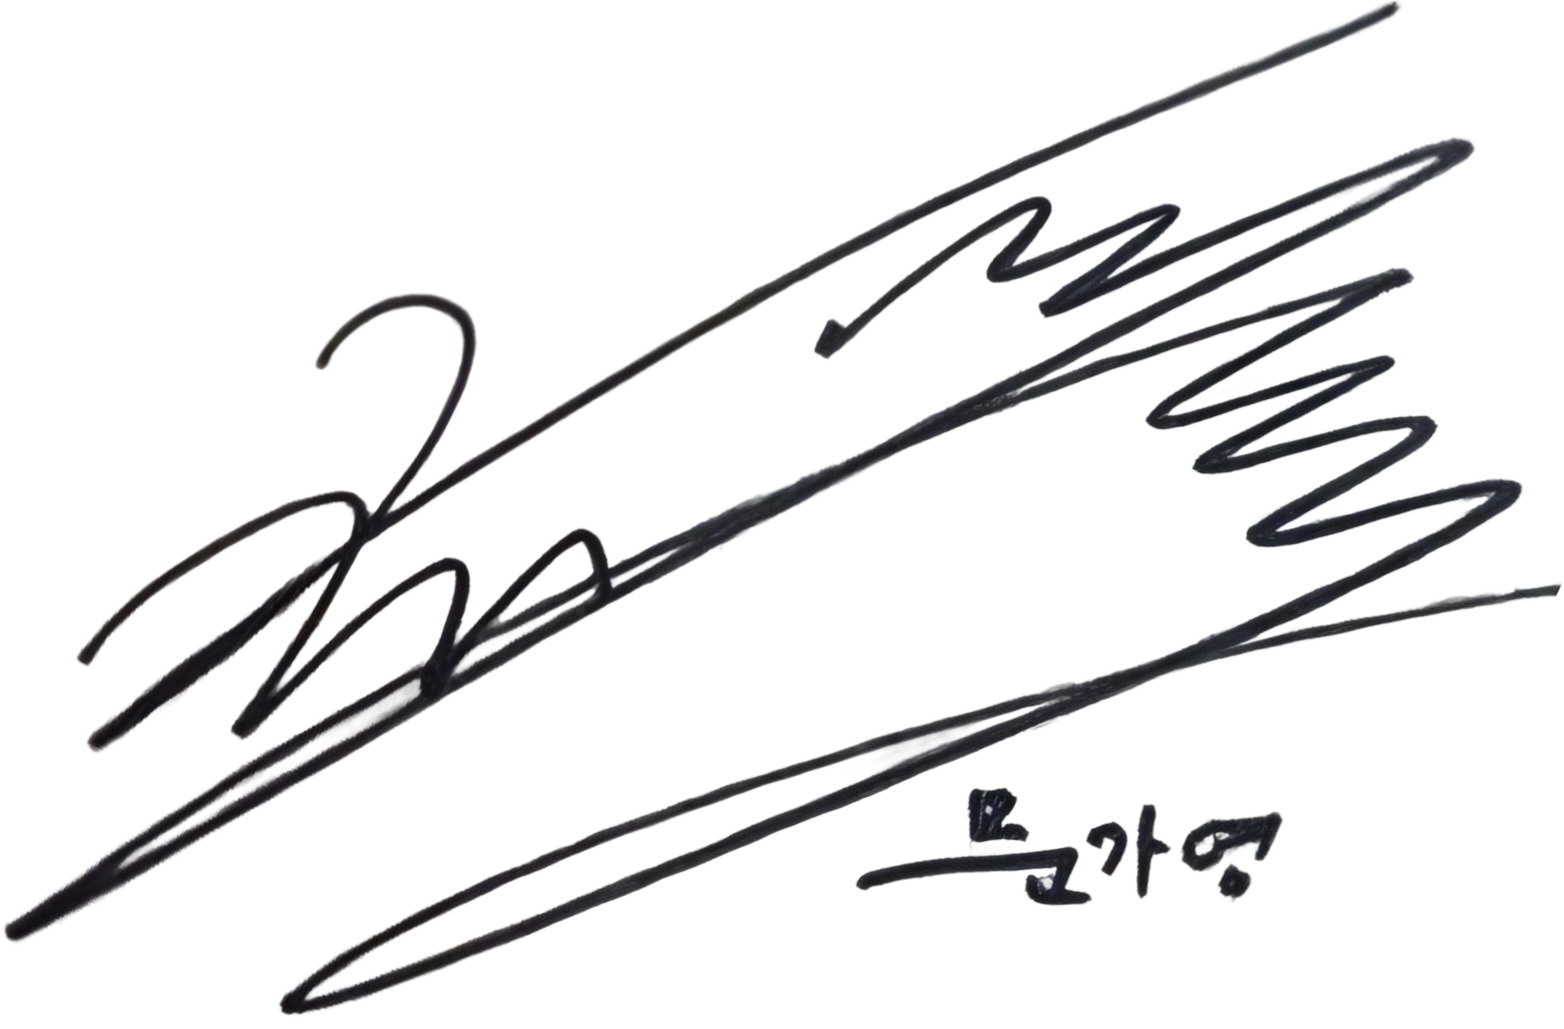
Signature of: moon ga young